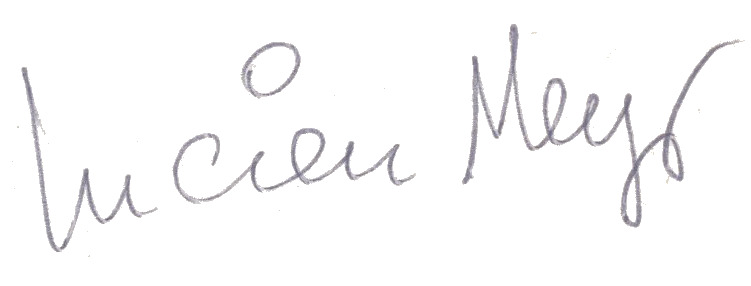
Signature of: lucien meys